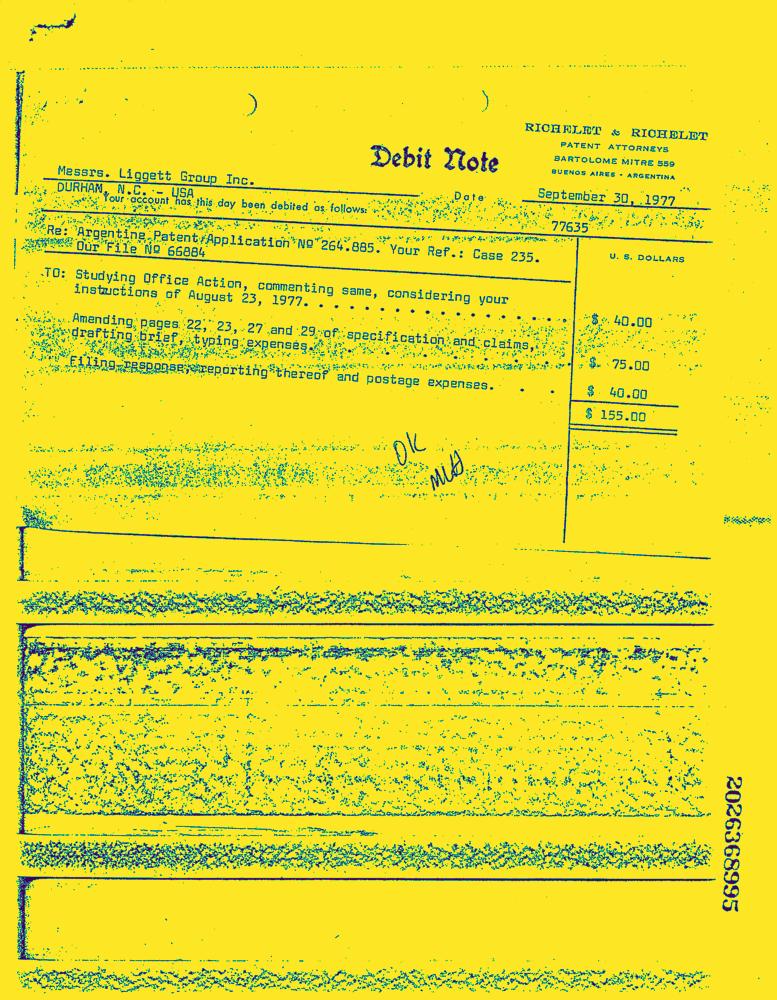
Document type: Invoice-Doc